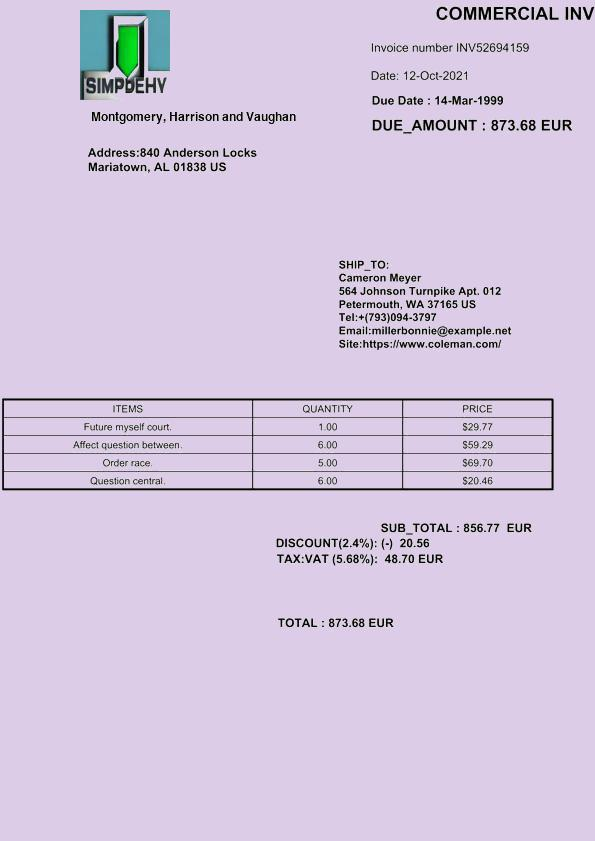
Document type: Invoice